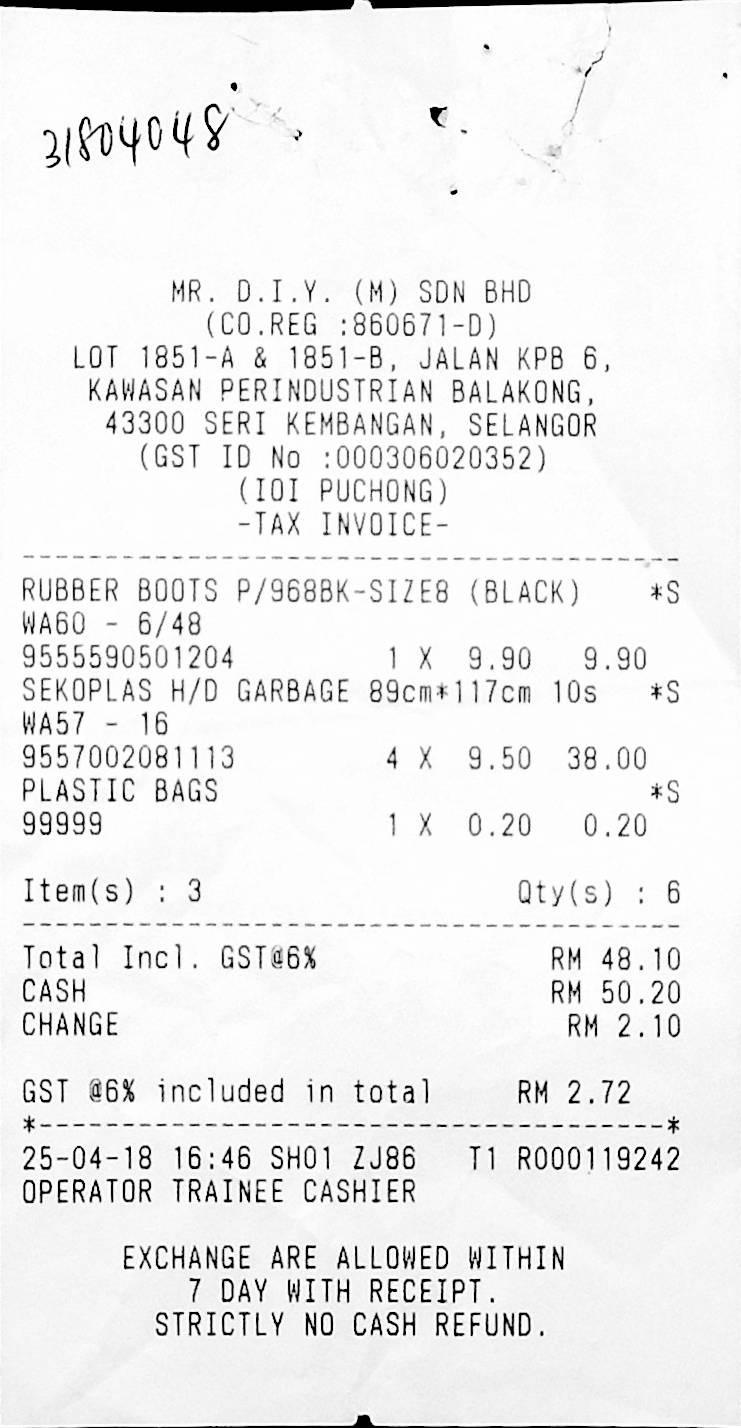
MR. D.I.Y. (M) SDN BHD
(CO.REG :860671-D)
LOT 1851-A & 1851-B, JALAN KPB 6,
KAWASAN PERINDUSTRIAN BALAKONG,
43300 SERI KEMBANGAN, SELANGOR
(GST ID NO :000306020352)
(IOI PUCHONG)
-TAX INVOICE-
RUBBER BOOTS P/968BK-SIZE8 (BLACK)
*S
WA60 - 6/48
9555590501204
1
X
9.90
9.90
SEKOPLAS H/D GARBAGE 89CM*117CM 10S
*S
WA57 - 16
9557002081113
4
X
9.50
38.00
PLASTIC BAGS
99999
1
X
0.20
0.20
ITEM(S)
:
3
QTY(S)
:
6
TOTAL INCL. GST@6%
CASH
CHANGE
RM 48.10
RM 50.20
RM 2.10
GST @6% INCLUDED IN TOTAL
RM 2.72
25-04-18 16:46 SH01 ZJ86
T1 R000119242
OPERATOR TRAINEE CASHIER
EXCHANGE ARE ALLOWED WITHIN
7 DAY WITH RECEIPT.
STRICTLY NO CASH REFUND.